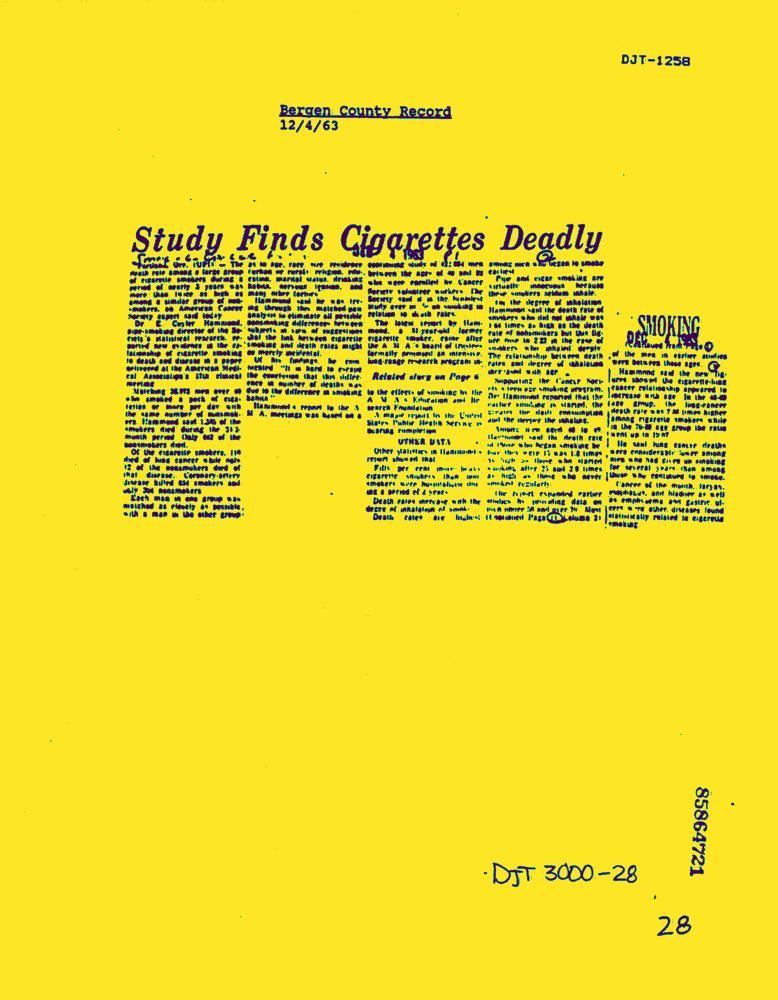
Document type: News-Article